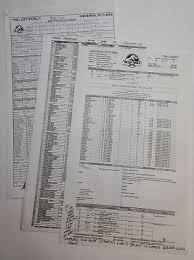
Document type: Invoice